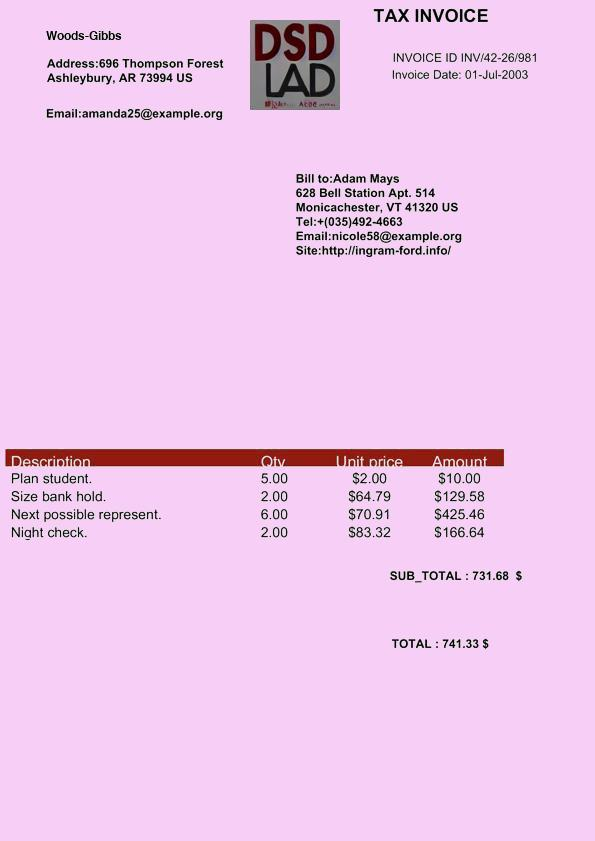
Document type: Invoice